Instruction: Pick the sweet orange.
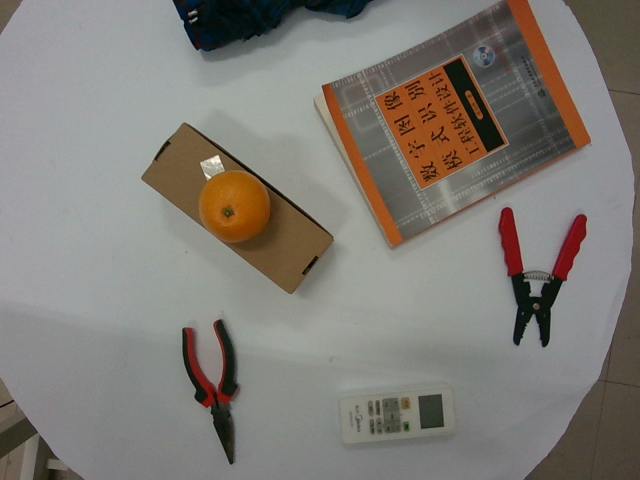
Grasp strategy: vertical